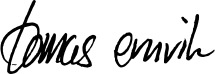
Signature of: tomas ernvik